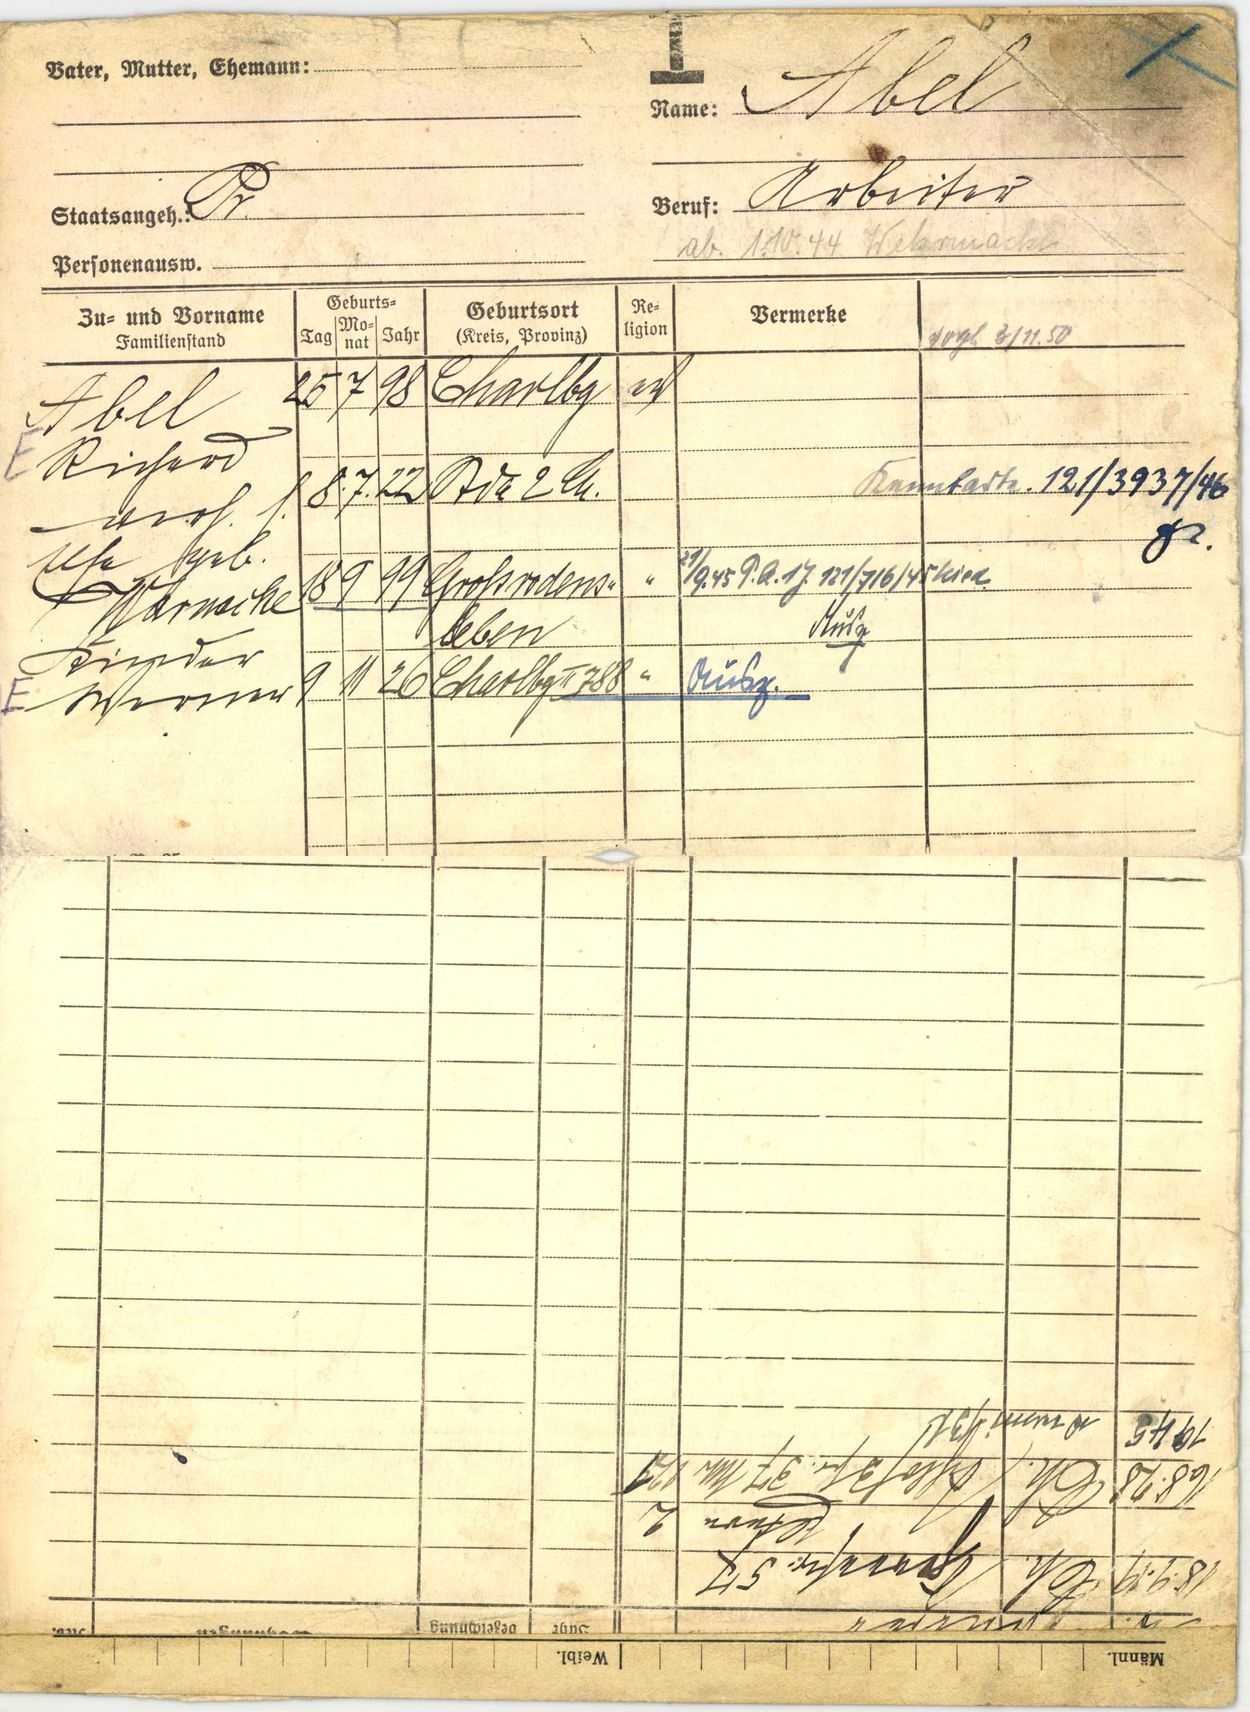
Abel